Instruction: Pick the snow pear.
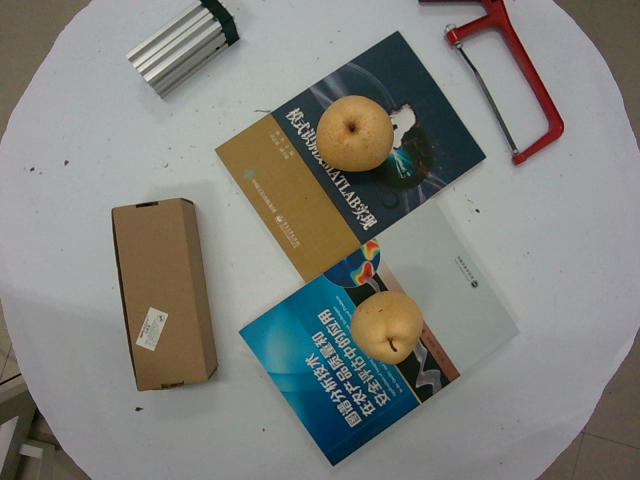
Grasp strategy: vertical